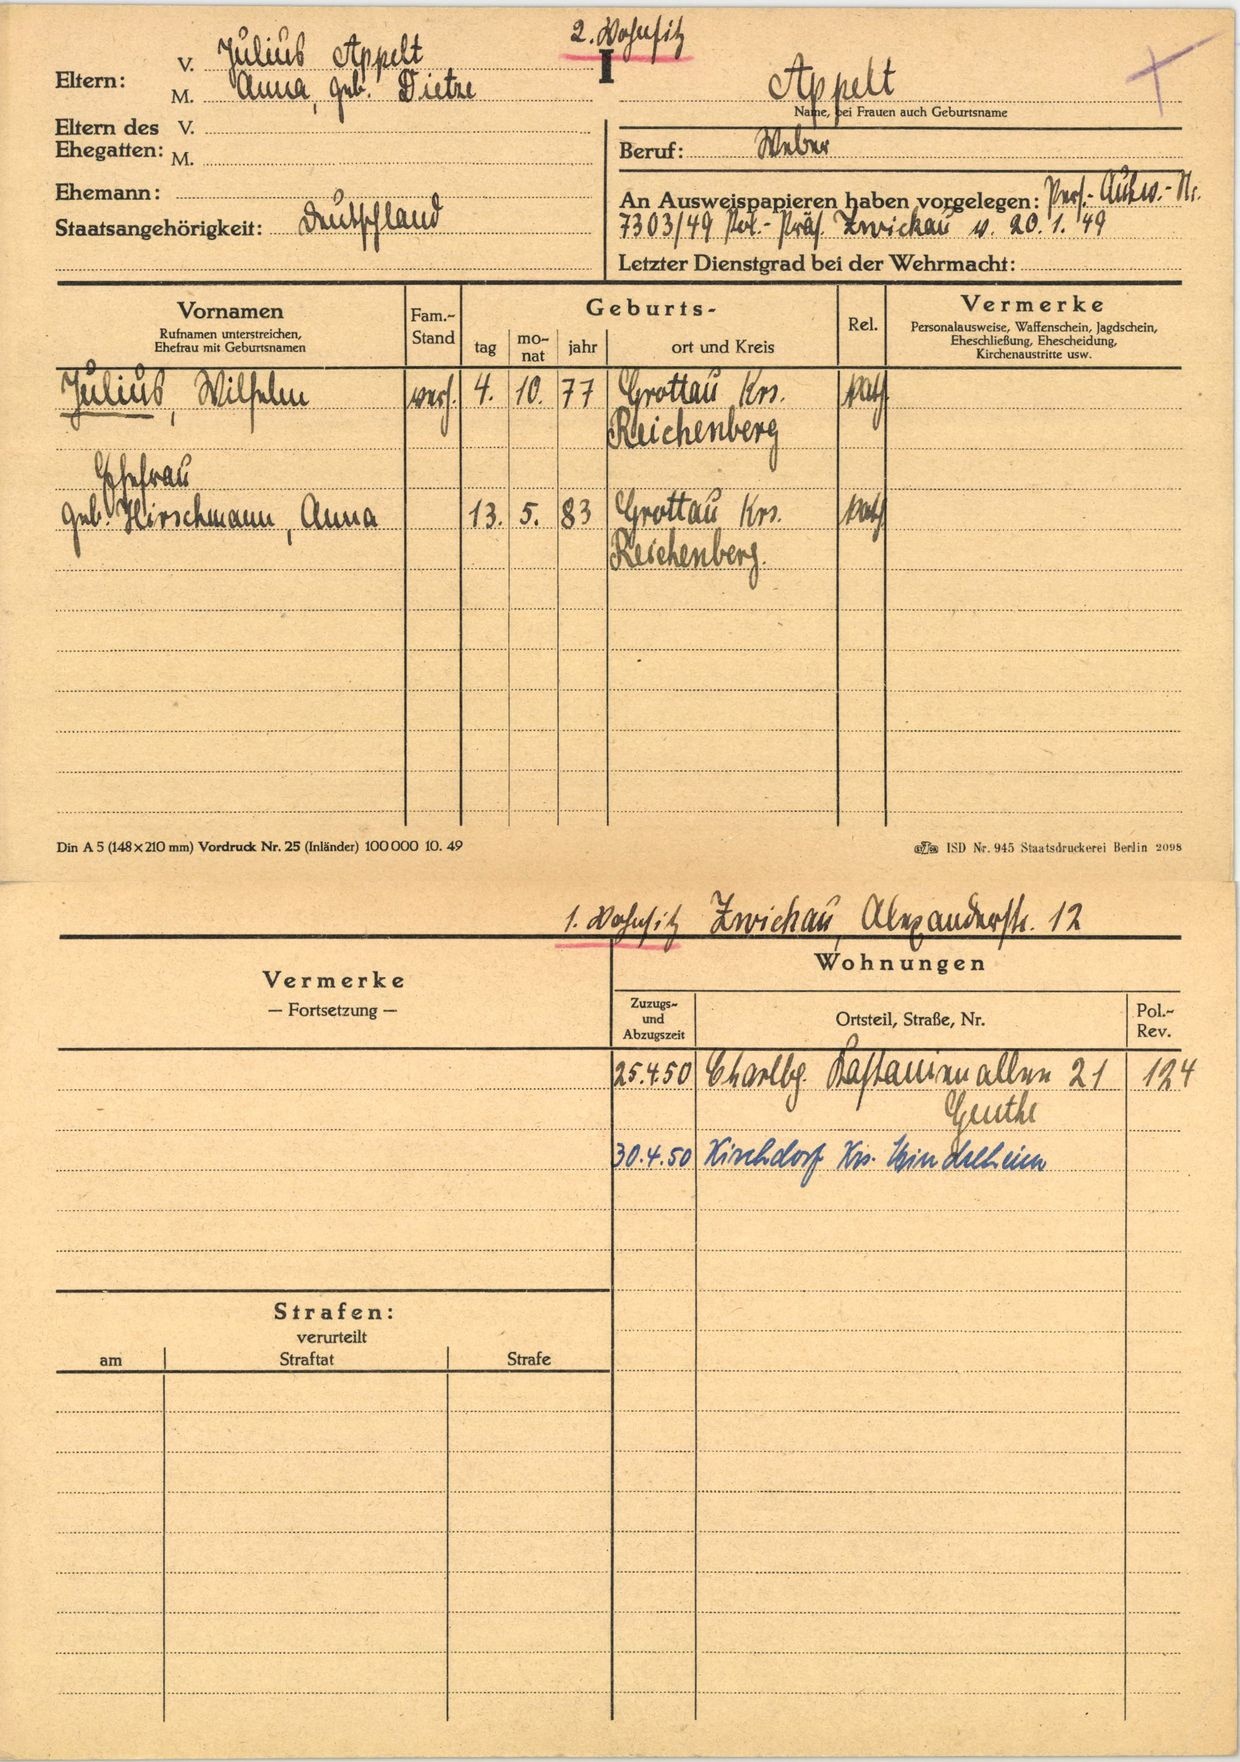
Appelt